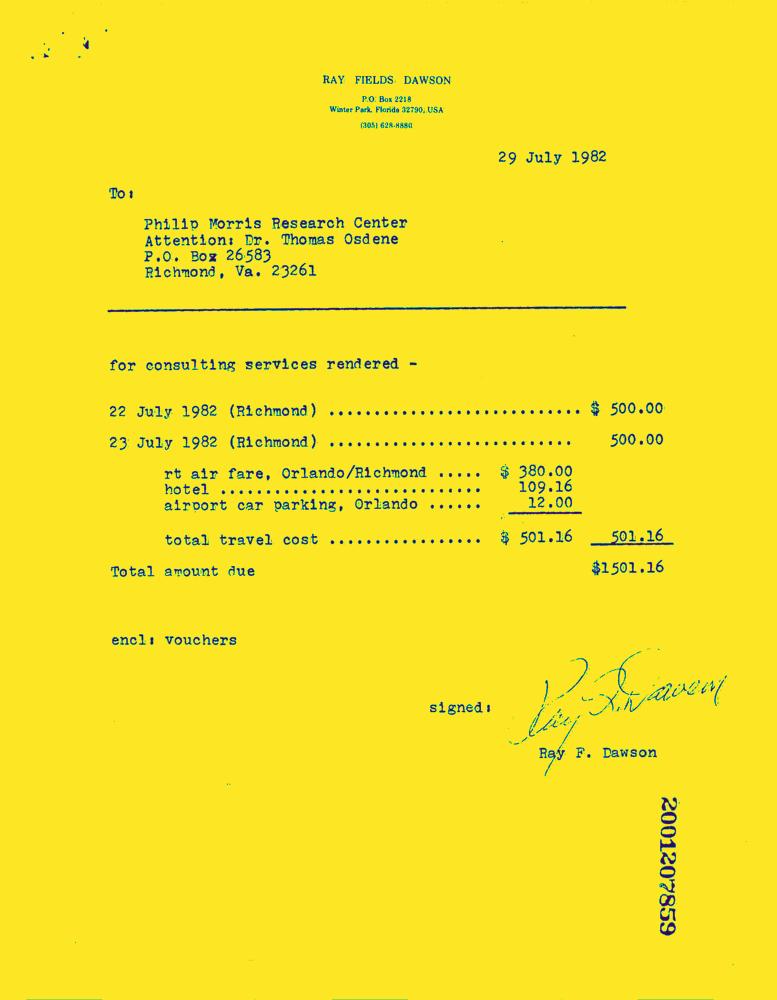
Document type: Invoice-Doc